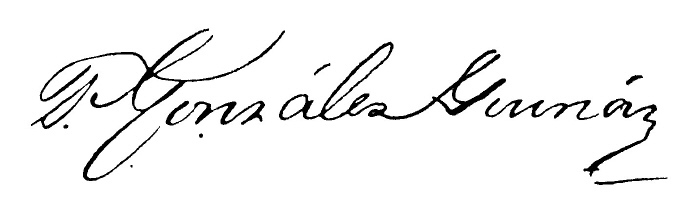
Signature of: francisco gonzález guinán